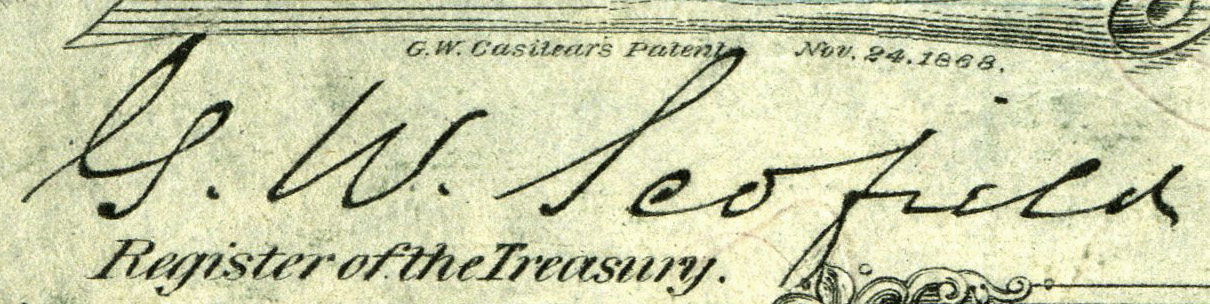
Signature of: glenni william scofield